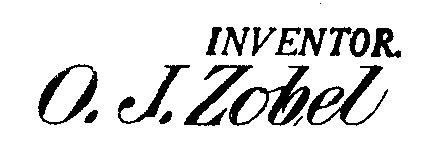
Signature of: otto julius zobel